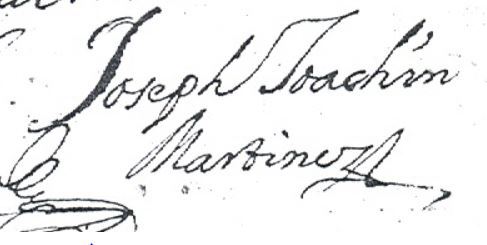
Signature of: josé joaquín martínez